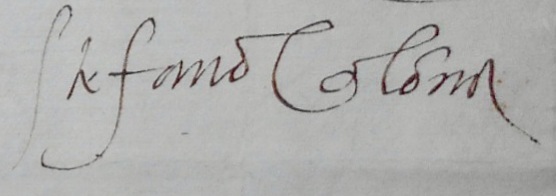
Signature of: stefano colonna di palestrina